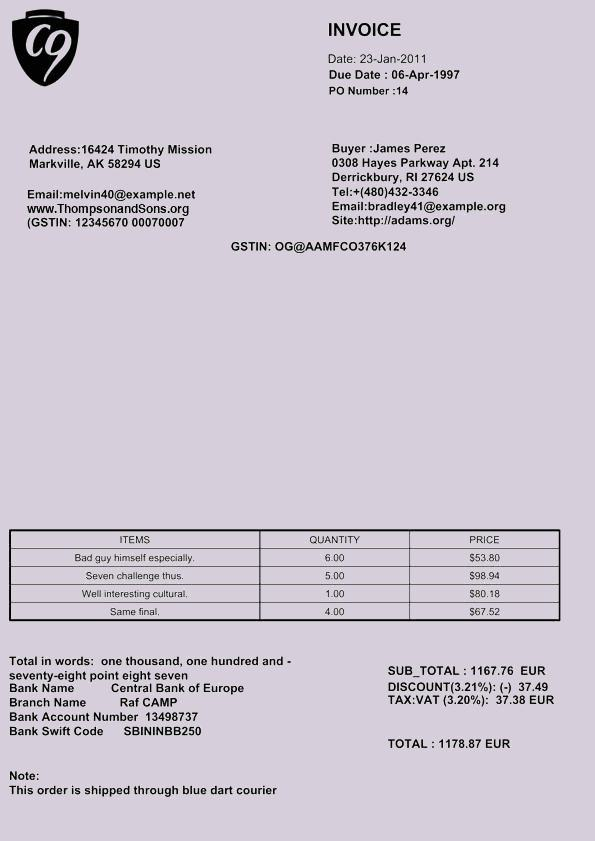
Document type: Invoice